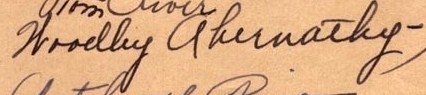
Signature of: woody abernathy